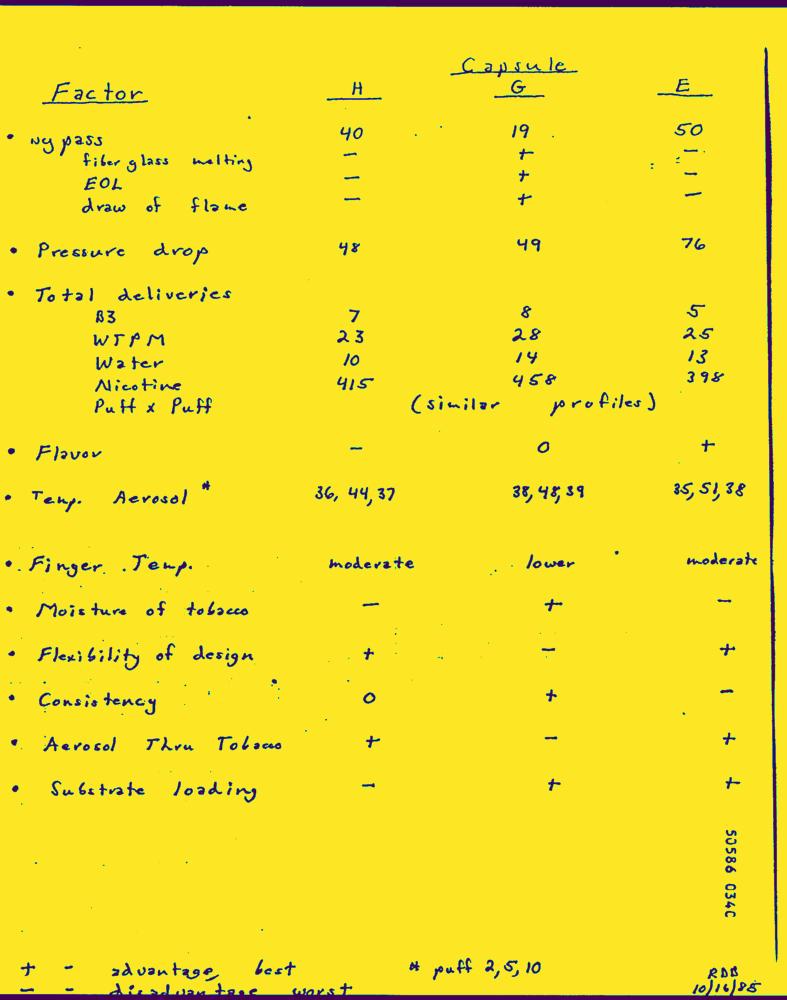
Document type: Hand-Written